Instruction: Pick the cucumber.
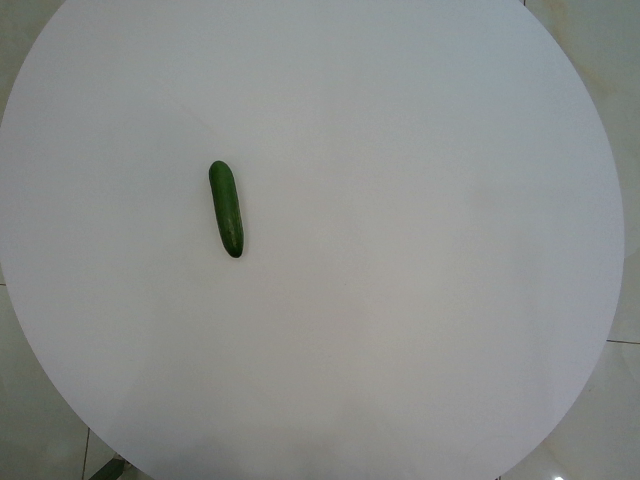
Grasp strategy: vertical